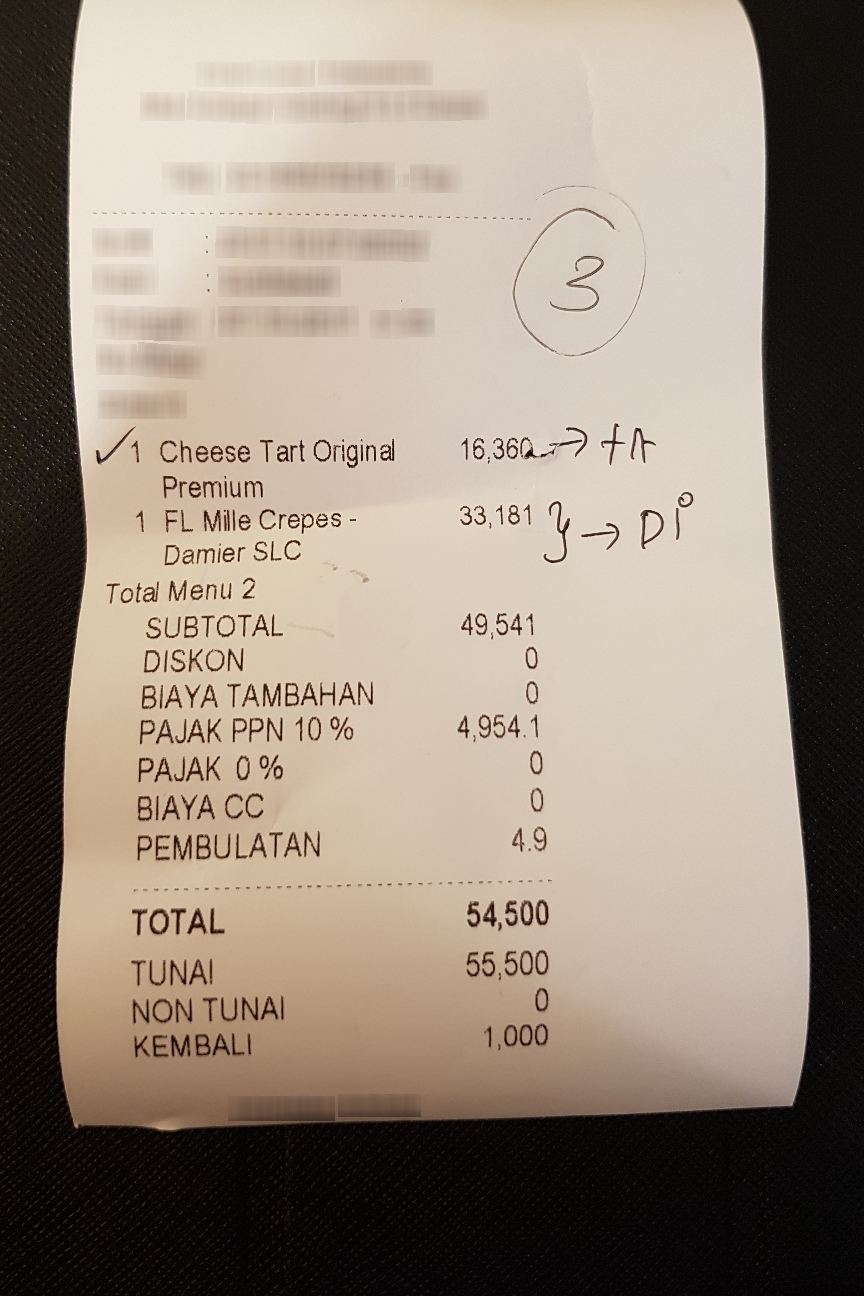
Number of items: 2
Subtotal: 49,541
Tax: 4,954.1 0
Other charges: 0 0 4.9
Total: 54,500
OCR text regions:
text: 1
text: Cheese
text: Tart
text: Original
text: 16,360
text: Premium
text: 1
text: FL
text: Mille
text: Crepes -
text: 33,181
text: Damier
text: SLC
text: SUBTOTAL
text: 49,541
text: DISKON
text: 0
text: BIAYA
text: TAMBAHAN
text: 0
text: PAJAK
text: PPN
text: 10 %
text: 4,954.1
text: PAJAK
text: 0 %
text: 0
text: BIAYA
text: CC
text: 0
text: PEMBULATAN
text: 4.9
text: TOTAL
text: 54,500
text: TUNAI
text: 55,500
text: KEMBALI
text: 1,000
text: Total
text: Menu
text: 2
text: NON
text: TUNAI
text: 0